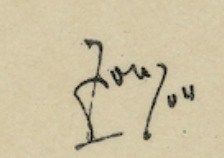
Signature of: germaine joumard